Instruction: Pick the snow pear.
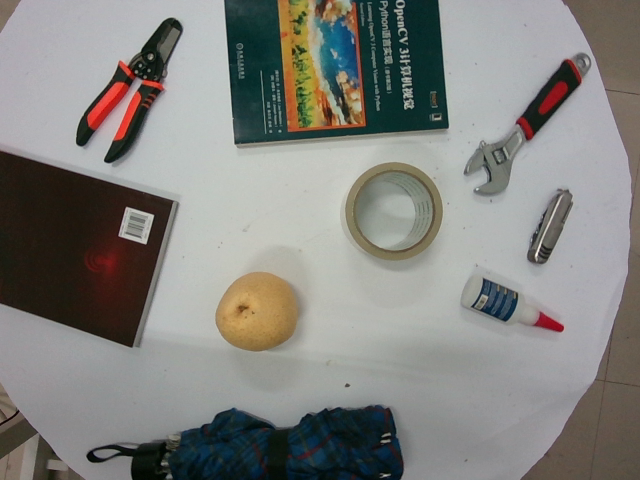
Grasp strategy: vertical